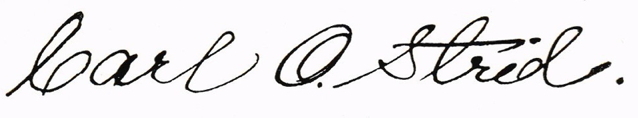
Signature of: carl strid